Patient: Female, age 12
A girl aged 12 years was hospitalized after eight months of unsuccessful treatment for disseminated pulmonary rifampin resistant tuberculosis (RR-TB) to determine further treatment tactics. A household contact with the father, who was ill with TB since 2016, was established; drug susceptibility data were absent. The girl was diagnosed with TB in December 2018 at the referral to a health facility with complaints of high temperature (39  S), expectoration, and weakness. Plain chest X-ray revealed infiltrative changes with cavities in the upper lobe of the left lung with multiple dissemination foci into both lungs. Ziehl-Neelsen sputum smear microscopy result was positive. The Xpert  MTB/RIF assay determined resistance to rifampin. Chemotherapy was administered as follows: AmZELfx - three months; ZELfxEto - five months. The treatment outcome: a positive sputum smear result by microscopy, lack of positive X-ray dynamics. The BACTEC MGIT-960 detected growth of mycobacteria in culture.
Multidrug resistance (MDR) of M. tuberculosis was established with the following spectrum: isoniazid, rifampin, ethambutol, pyrazinamide, ethionamide, levofloxacin, moxifloxacin, para-aminosalicylic acid (HREZEtoLfxMfxPAS). Susceptibility to amikacin, capreomycin, cycloserine, linezolid, bedaquiline (AmCmCsLzdBdq) was preserved. Chest computed tomography (CT) showed the presentations of disseminated pulmonary TB (Fig. 1). Considering the prior treatment failure due to drug resistance and severity of the disease, we used a personalized chemotherapy regimen (AmCsLzdBdq) adapted to the specific case. The chemotherapy regimen contained bedaquiline, which was a new drug with age restrictions for that moment: age 18 years or above. We obtained an informed consent for bedaquiline use from the patient's father. Amikacin was withdrawn after three months due to the toxic reaction (sensorineural hearing loss), and the treatment was continued with CsLzdBdq. We used three courses of bedaquiline due to life-saving considerations. Sputum conversion was observed after one month. Chest CT after 18 months of treatment showed significant resolution of infiltrates and dissemination foci in S 1, 2 of the left lung, cavity closure (Fig. 2). We did not observe cardiotoxic effects of the prolonged use of bedaquiline (the QTs interval did not change during the whole treatment course).
Keywords: bedaquiline, children, mdr-tb, pulmonary tb, treatment
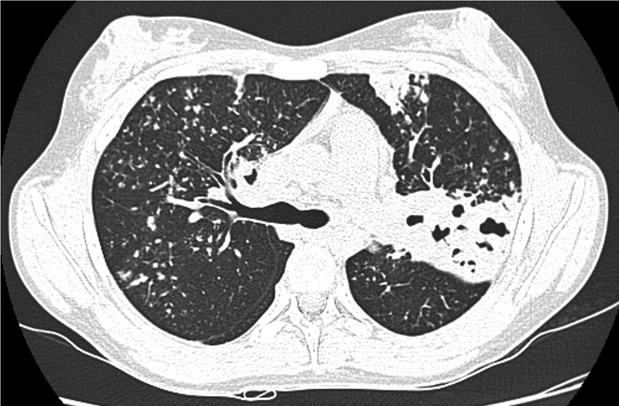
Image caption: A fragment of the chest CT image before bedaquiline-containing chemotherapy: the areas of lung tissue consolidation with cavities in the upper lobe of the left lung. Multiple centrilobular foci, blending in some parts, in both lungs.